Question: What is the address or location of the property listed in the document?
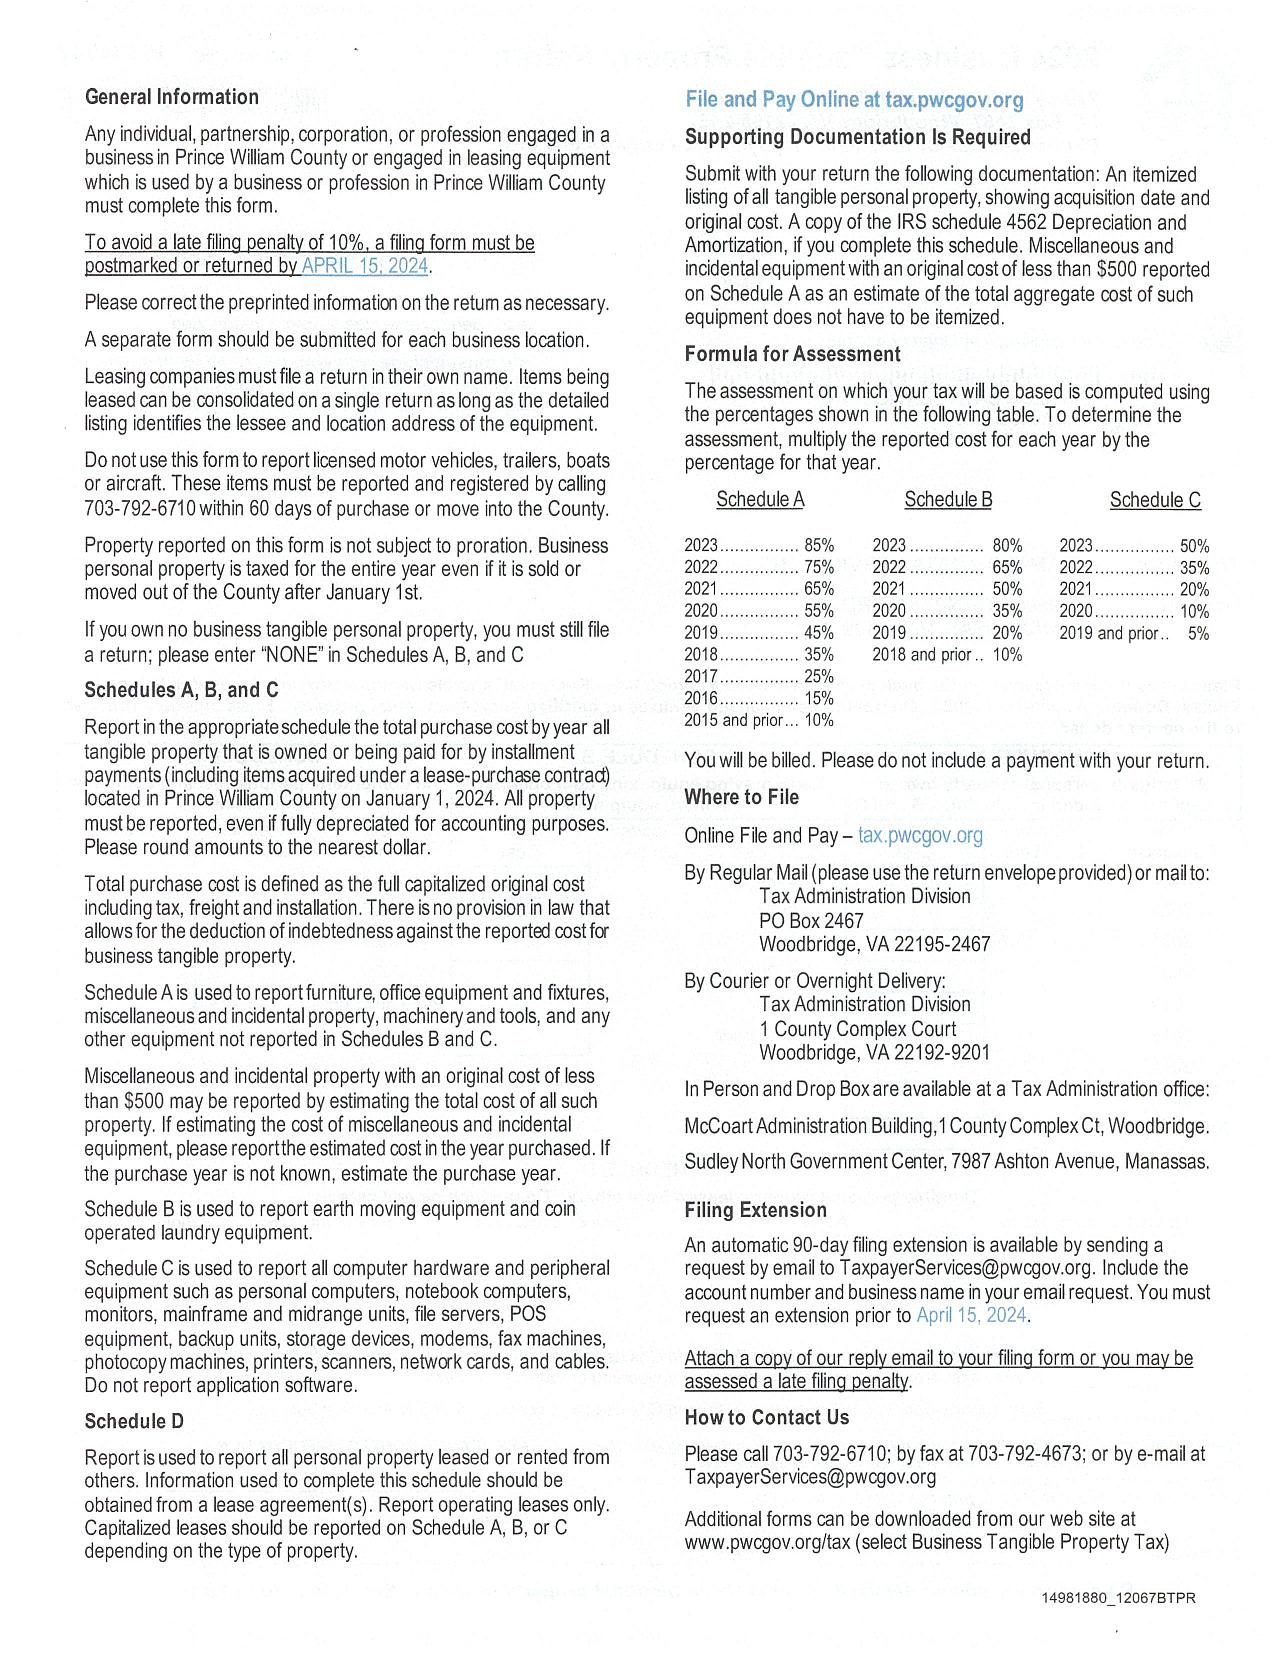
Answer: "located in Prince William County on January 1, 2024"